Question: What type of tax is indicated in the document, personal property or real estate?
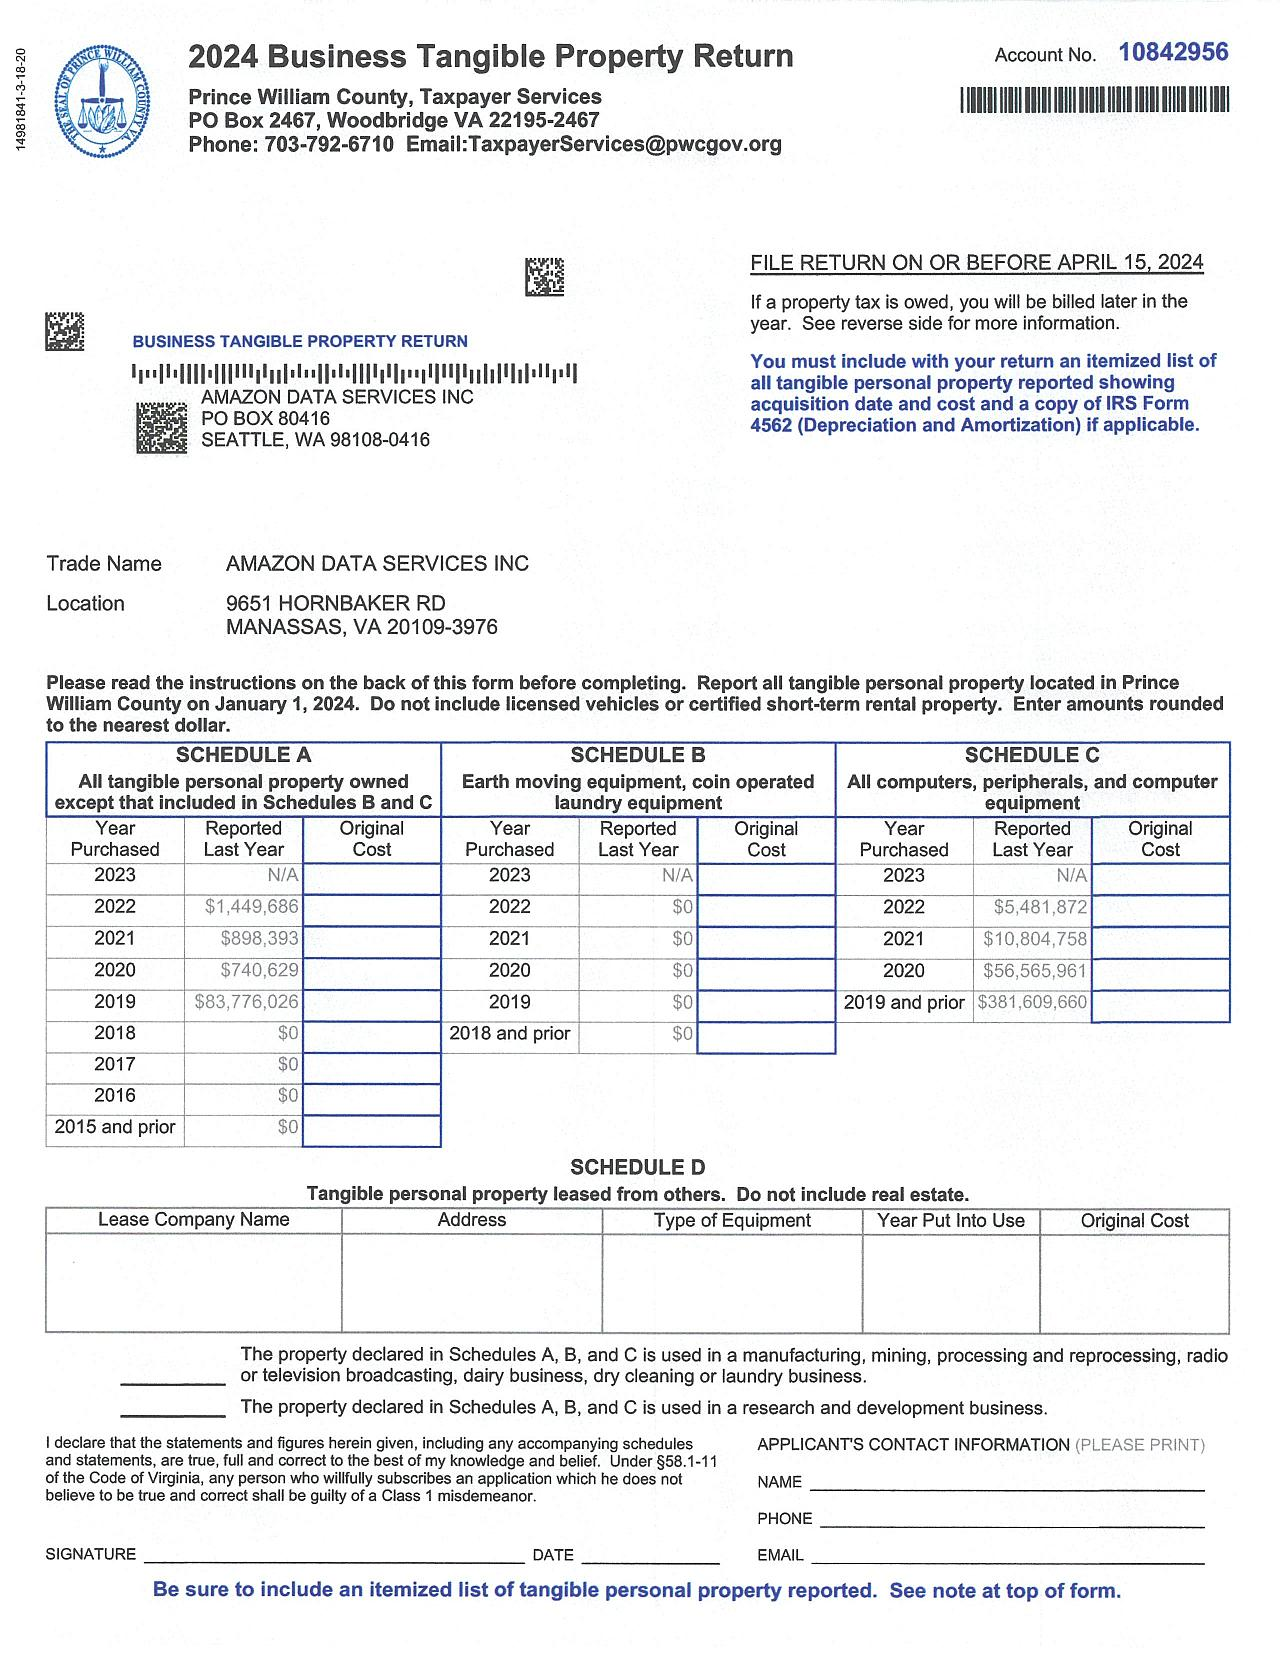
Answer: "Business Tangible Property Return"